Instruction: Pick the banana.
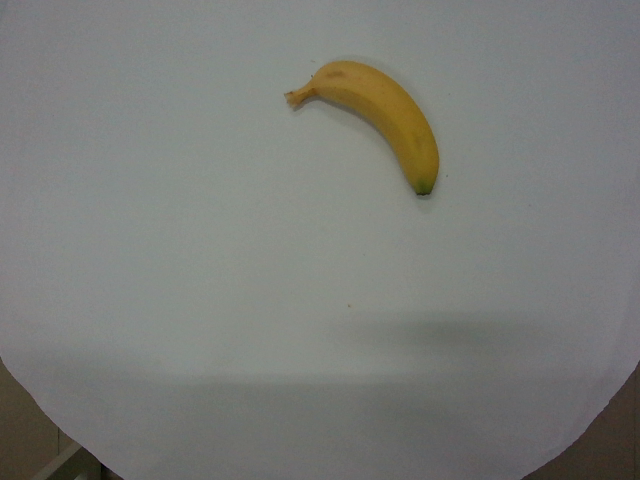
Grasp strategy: vertical